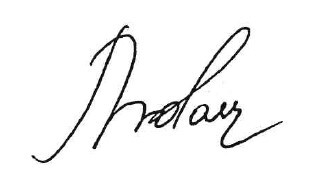
Signature of: jan krzysztof ardanowski